Question: What was observed in the imaging?
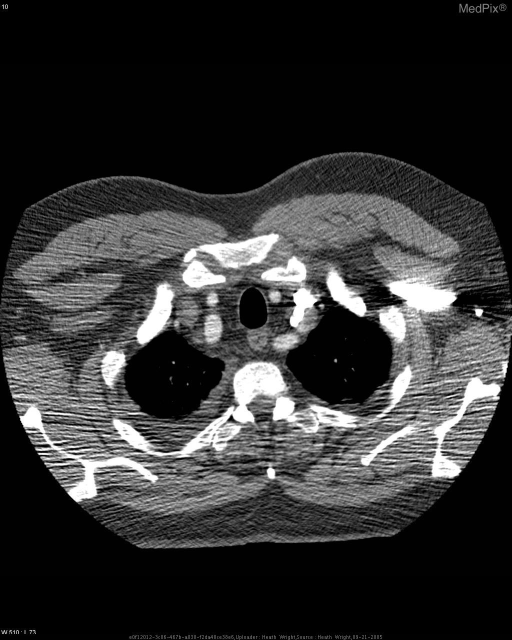
Answer: The imaging shows Right aortic arch with aberrant left subclavian artery Axial CT above the level of the arch demonstrating bilateral common carotid and subclavian arteries..